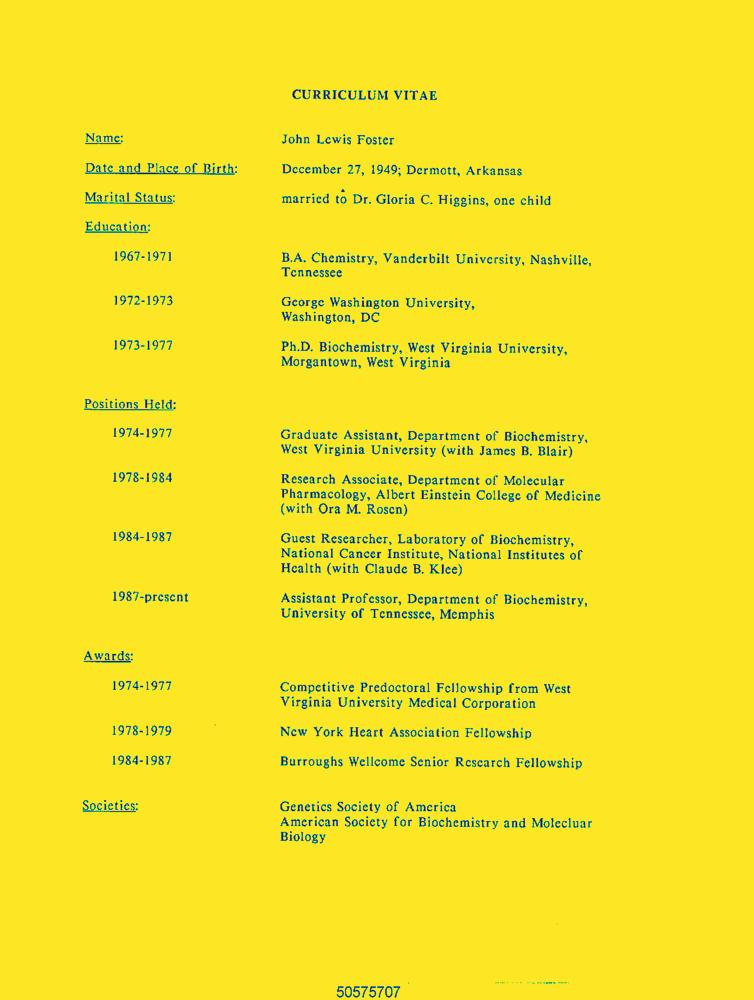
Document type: Resume-Doc